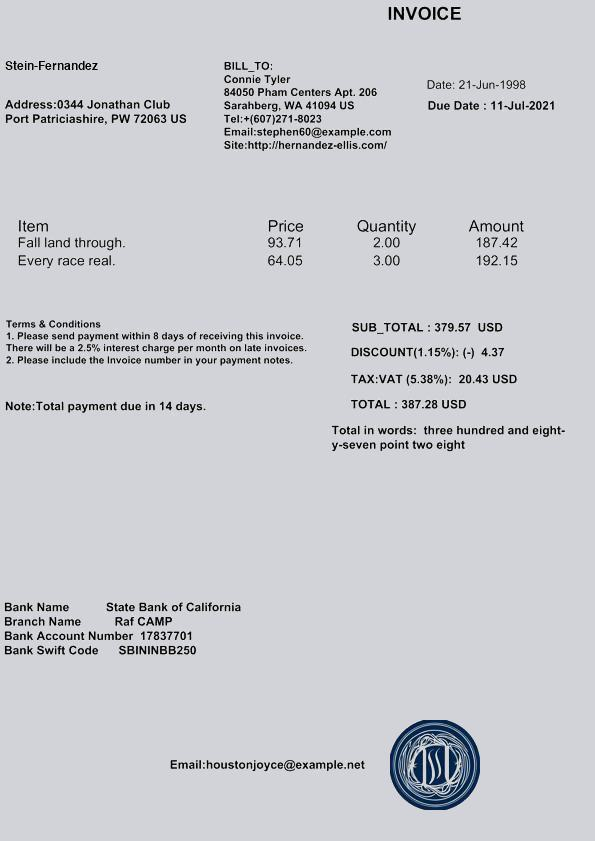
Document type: Invoice